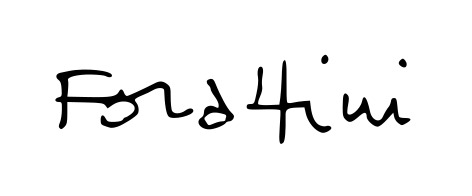
Signature of: giorgio forattini